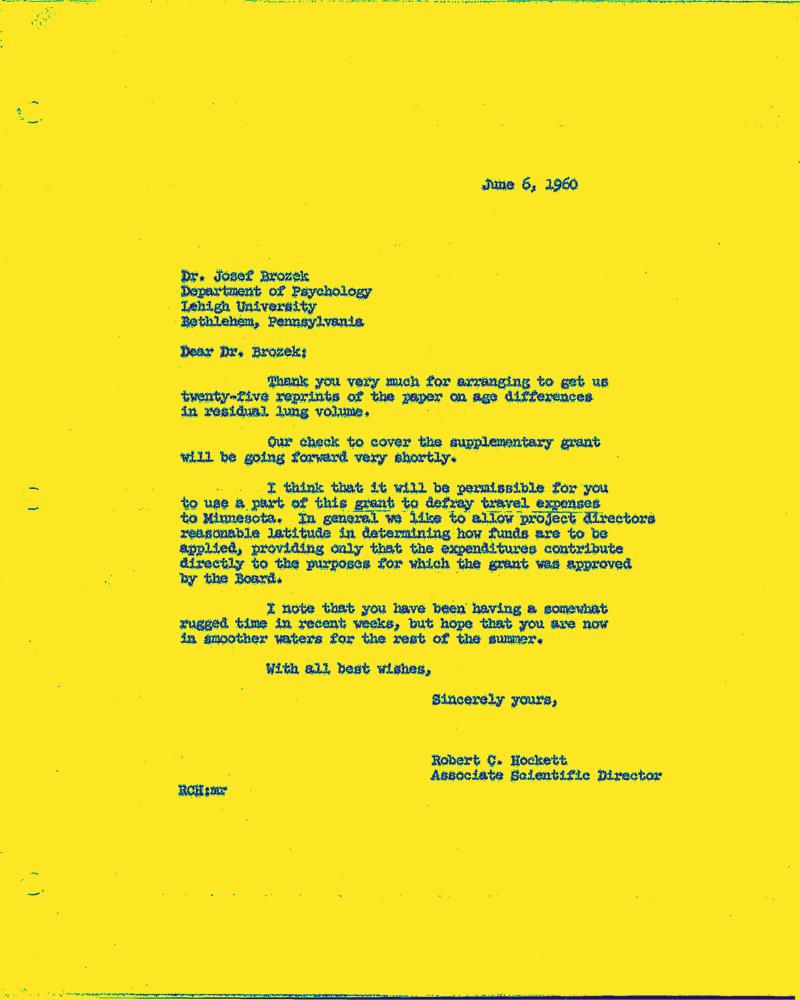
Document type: Invoice-Doc